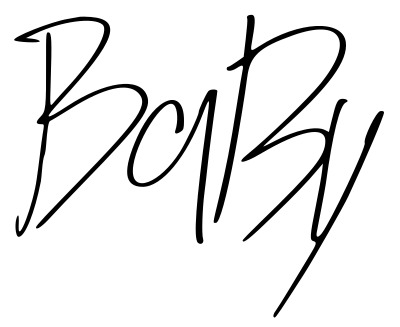
Signature of: dababy